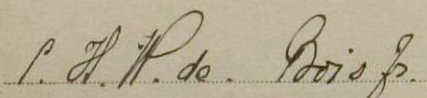
Signature of: wim de bois